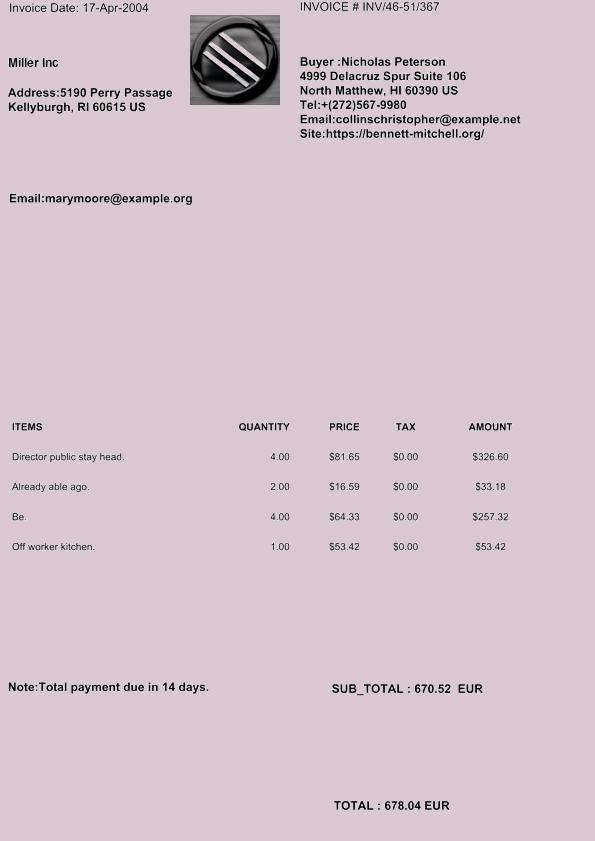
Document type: Invoice